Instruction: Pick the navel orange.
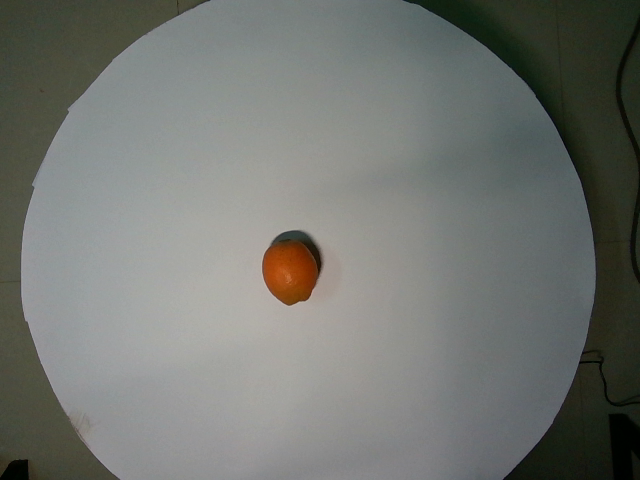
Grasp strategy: vertical